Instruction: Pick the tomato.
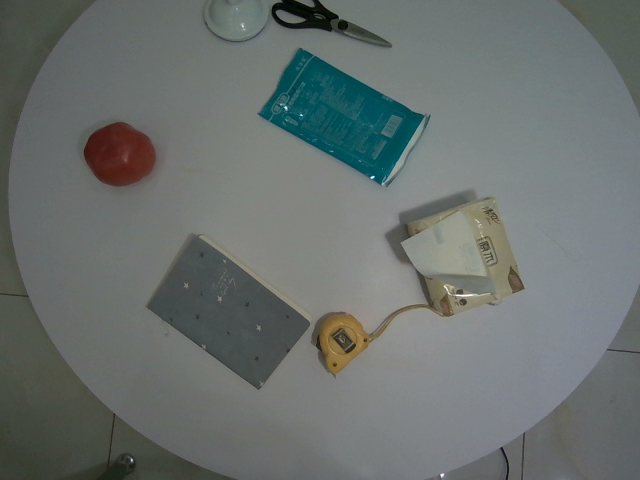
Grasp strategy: vertical